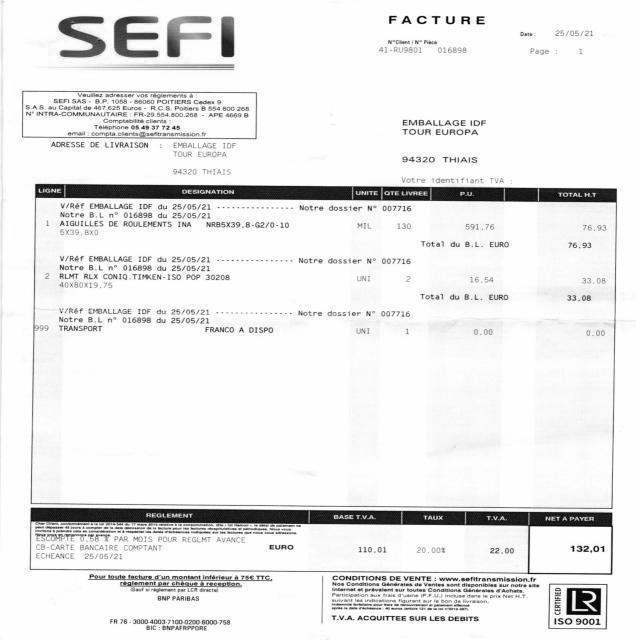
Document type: Invoice